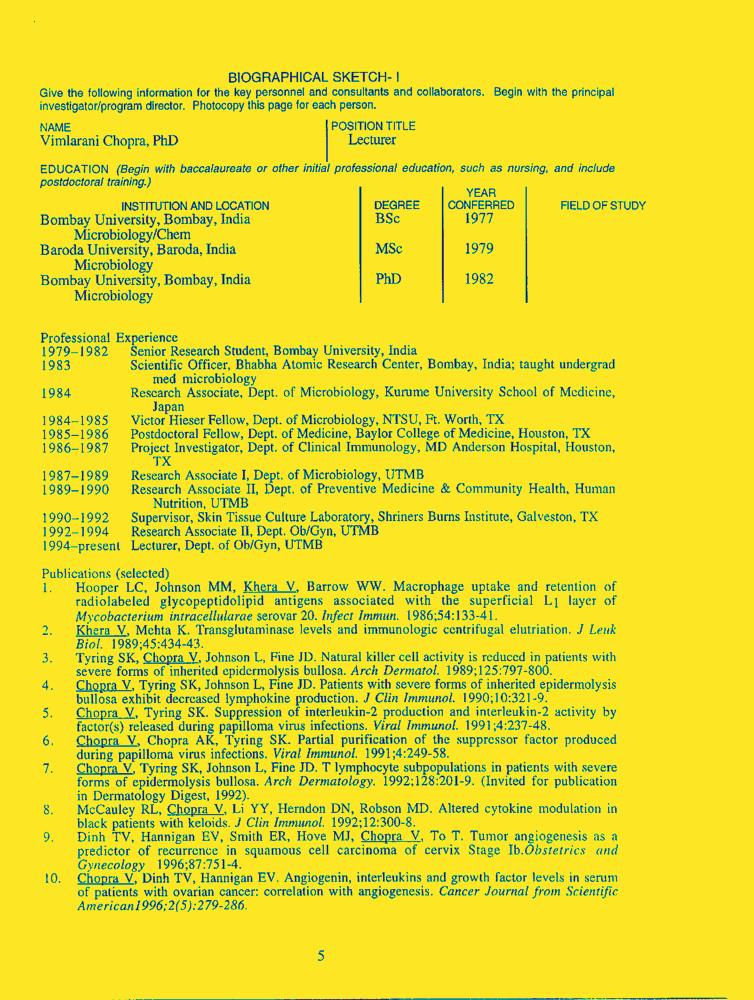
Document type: Resume-Doc